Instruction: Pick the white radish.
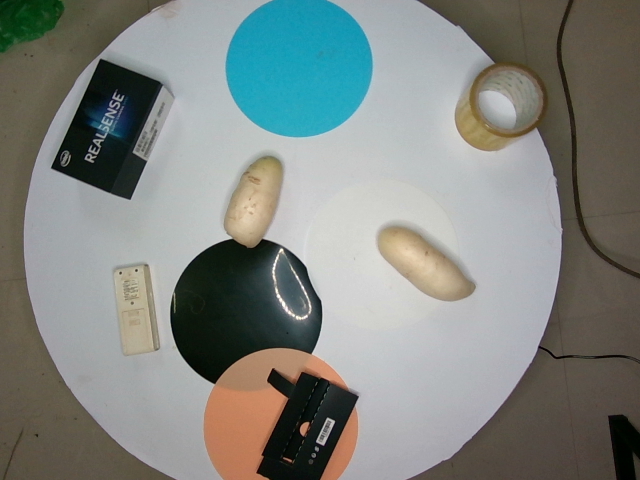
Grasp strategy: vertical